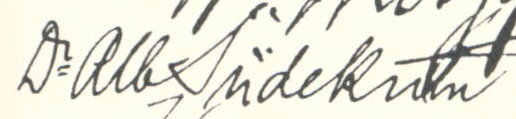
Signature of: albert südekum